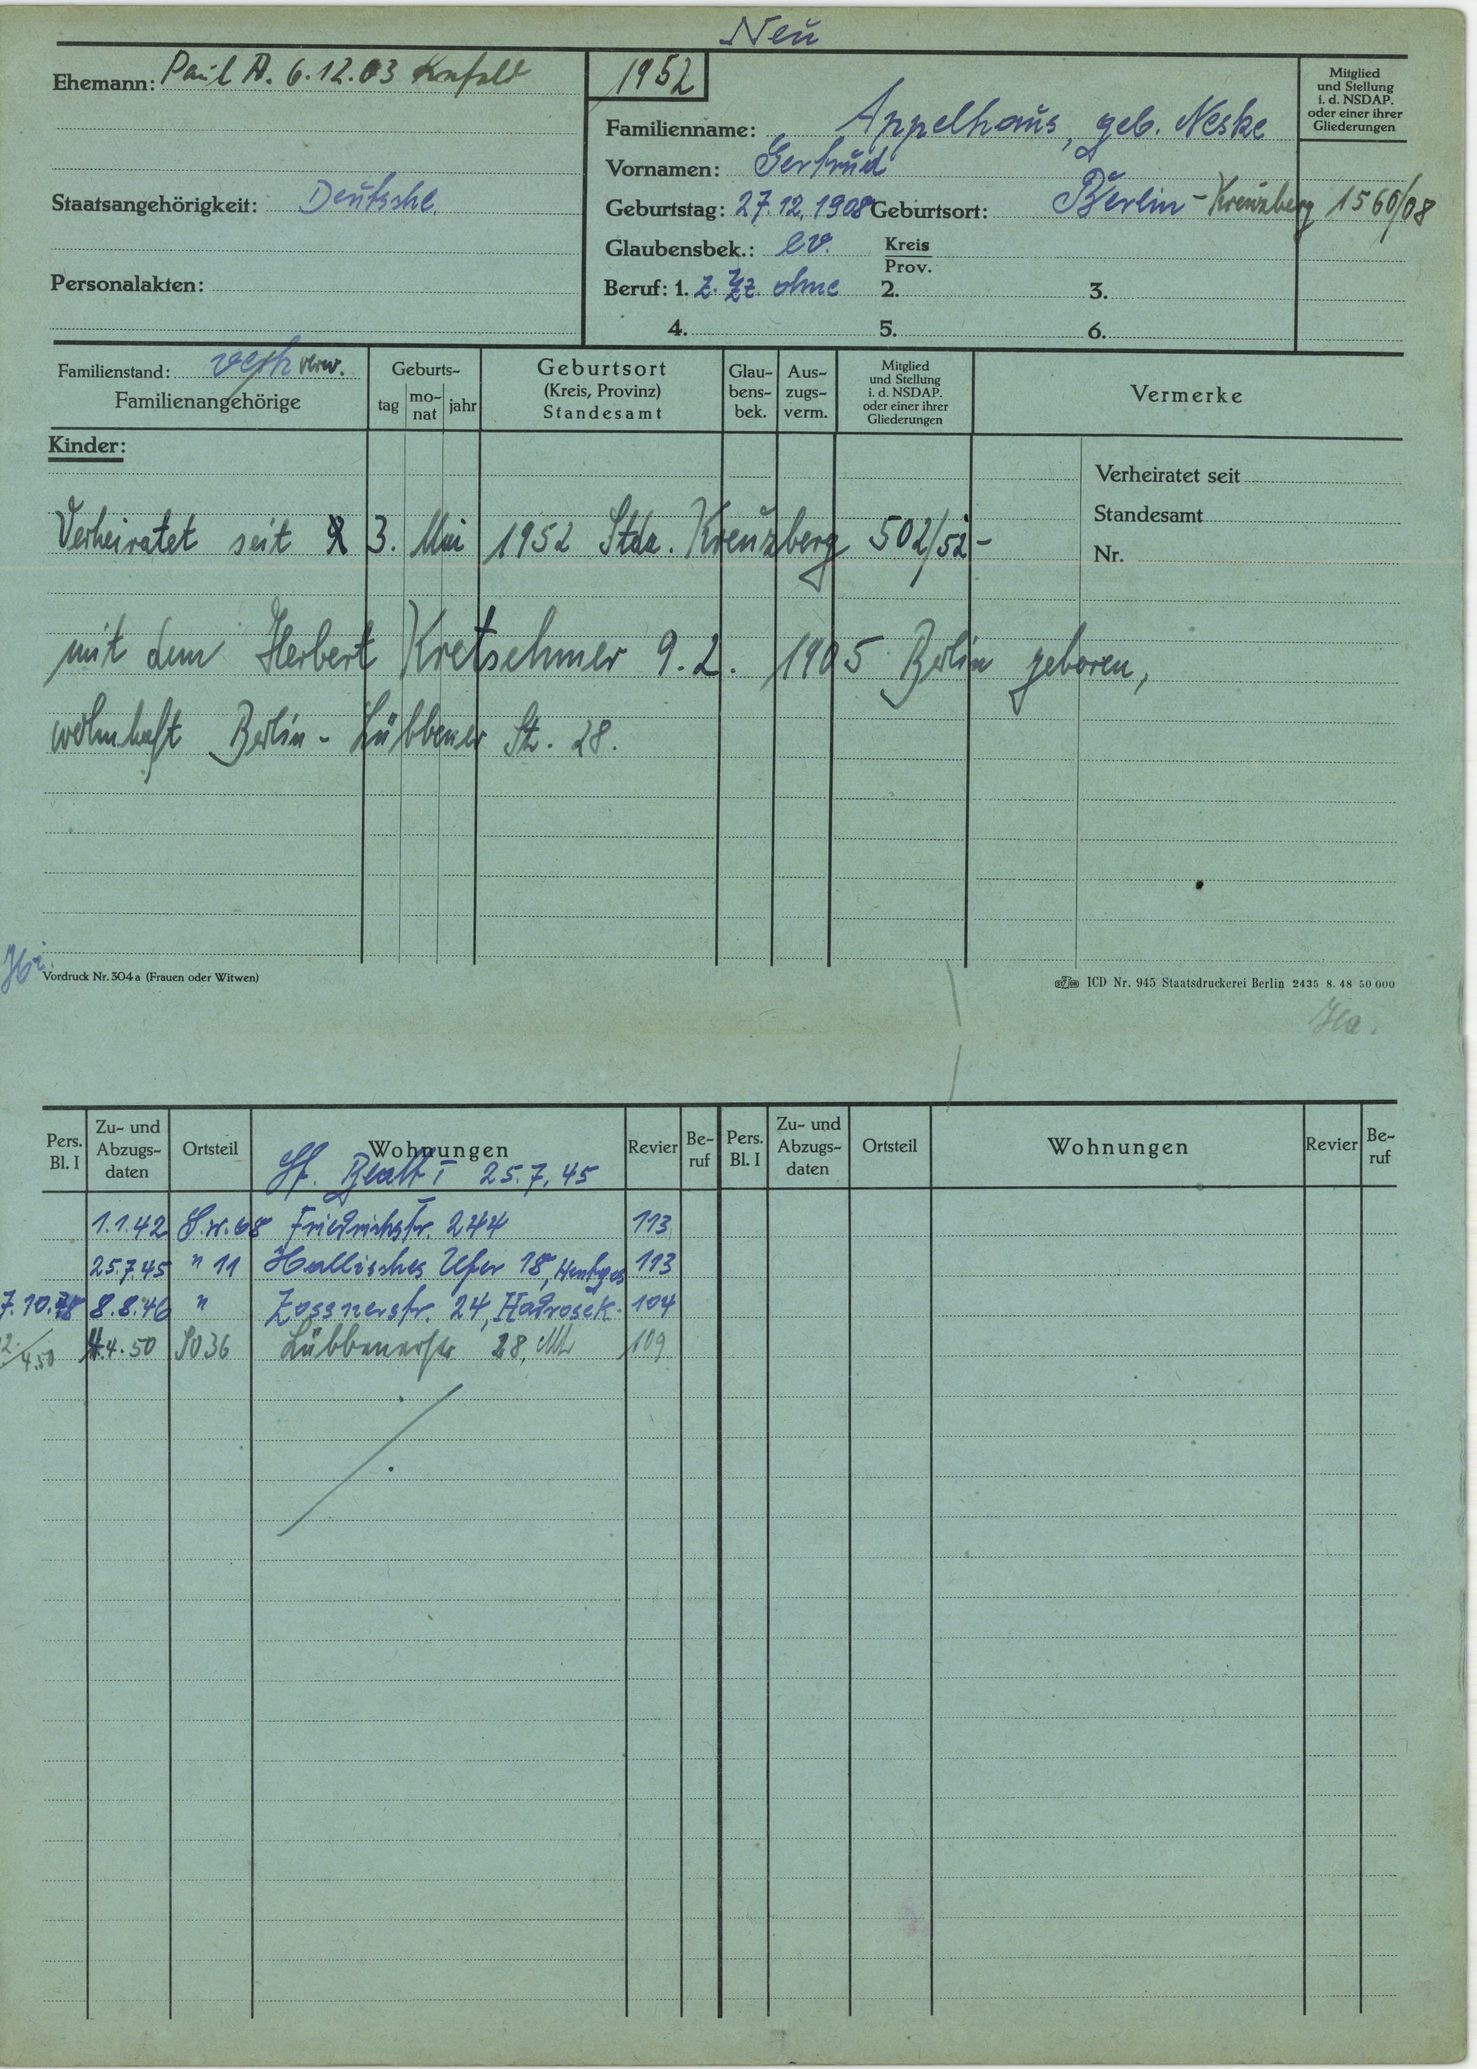
Appelhans, geb. Neske